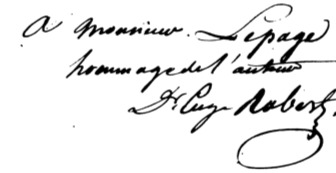
Signature of: louis eugène robert